Question: What is the potential diagnosis?
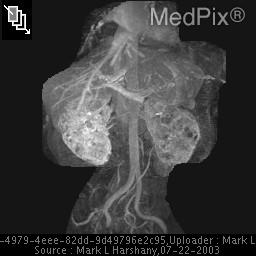
Answer: The possible diagnosis includes 1. Renal cysts
2. Acquired polycystic disease
3. Autosomal recessive polycystic kidney disease
4. Medullary kidney disorders
   -medullary sponge kidney
   -medullary cystic kidney.